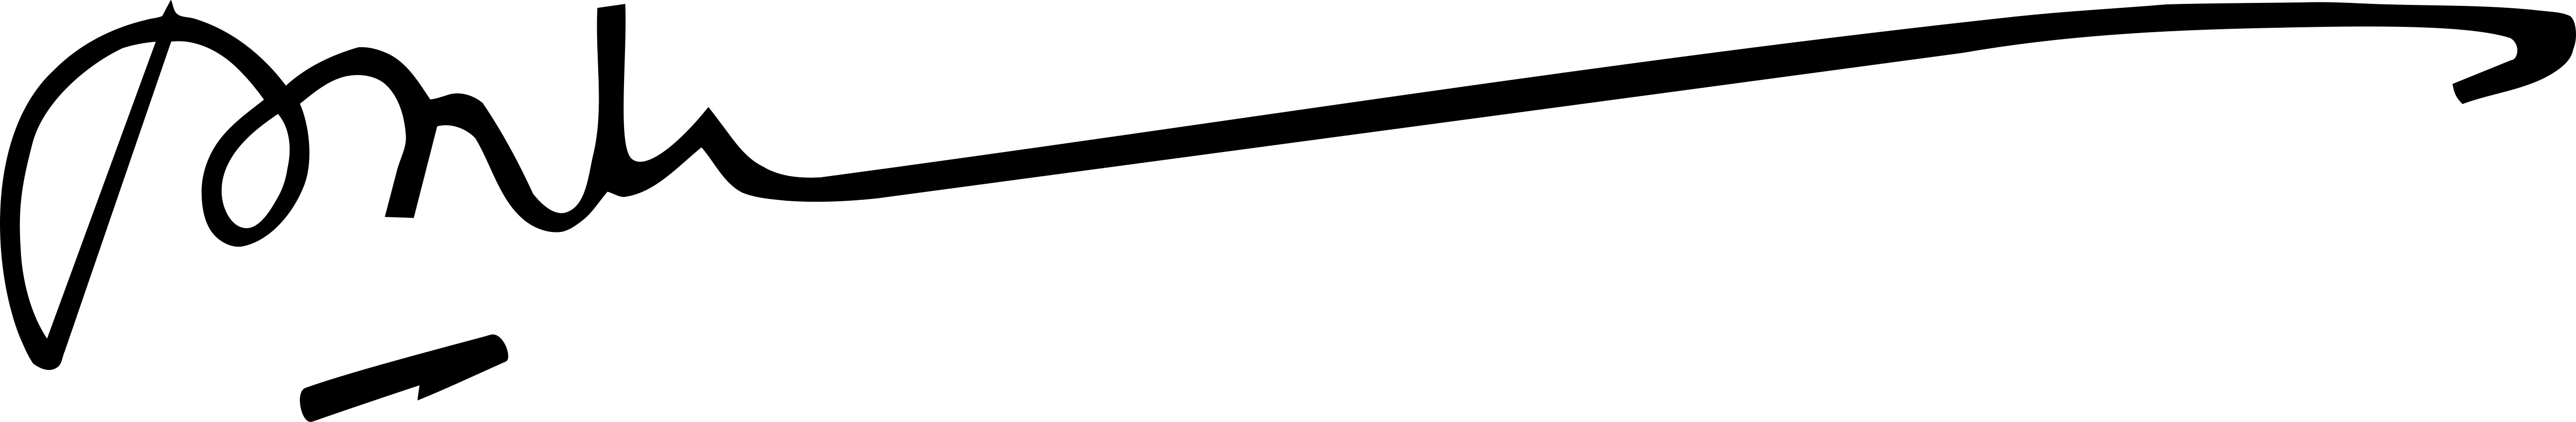
Signature of: le duc anh